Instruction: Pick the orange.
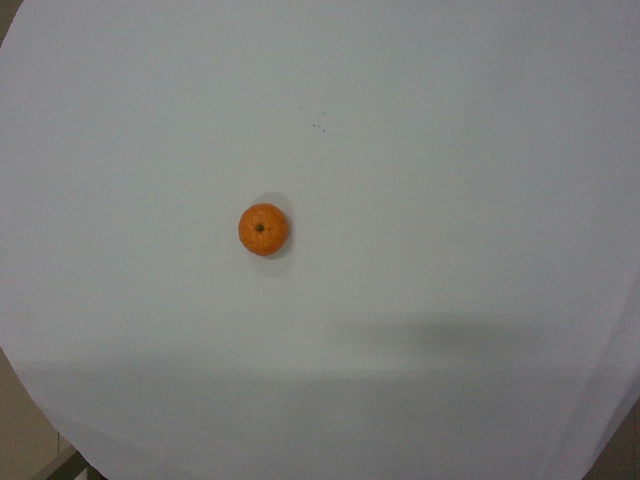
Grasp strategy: vertical